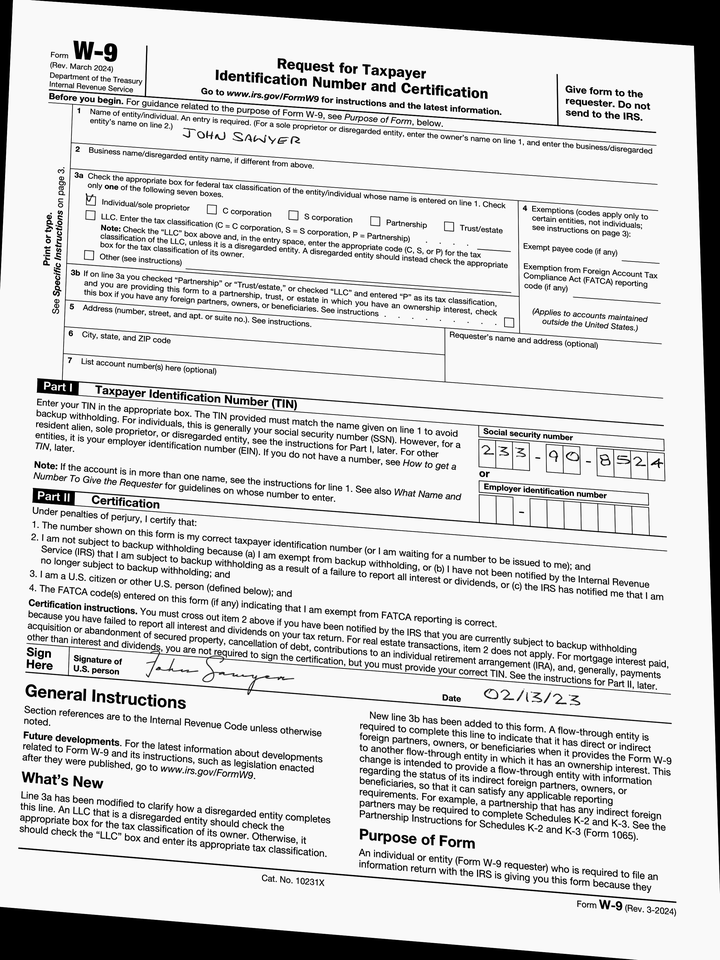
cbx: yes
ssn: 233908524
enm: John Sawyer
sdt: 02/13/23